Question: What might the diagnosis be?
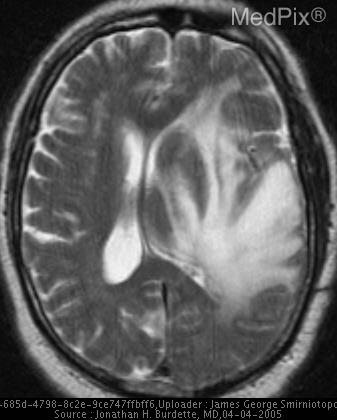
Answer: The possible diagnosis includes • Meningioma
• Atypical meningioma
• Anaplastic meningioma
• Hemangiopericytoma.